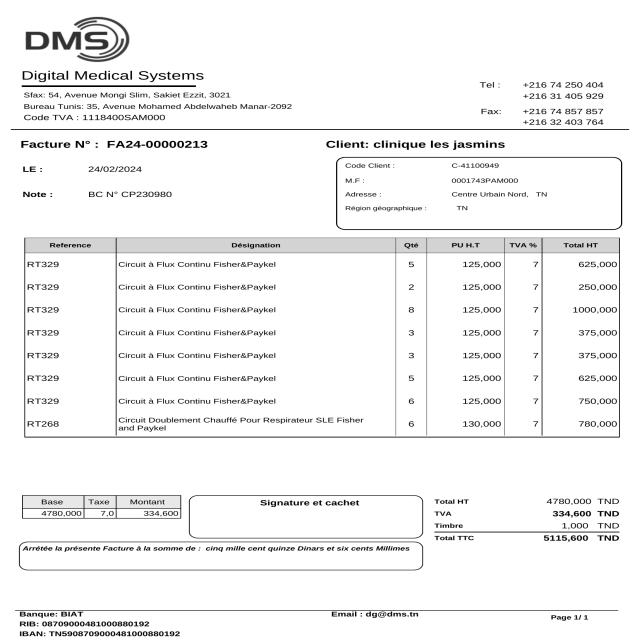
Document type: Invoice